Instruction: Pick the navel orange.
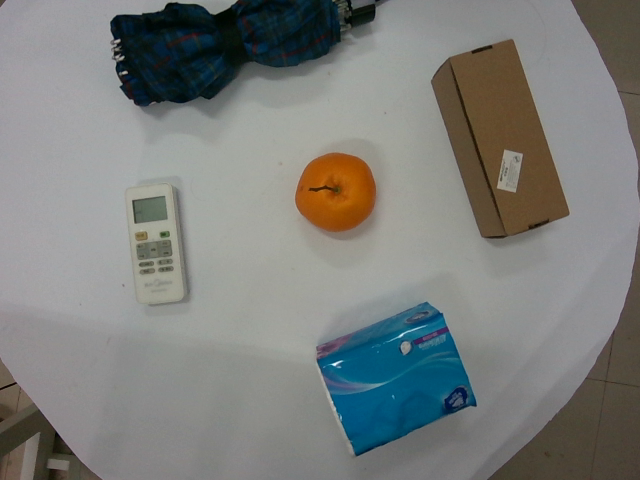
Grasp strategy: vertical